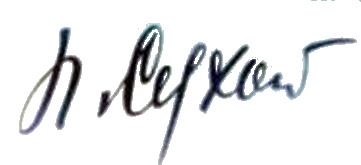
Signature of: pavał suchi